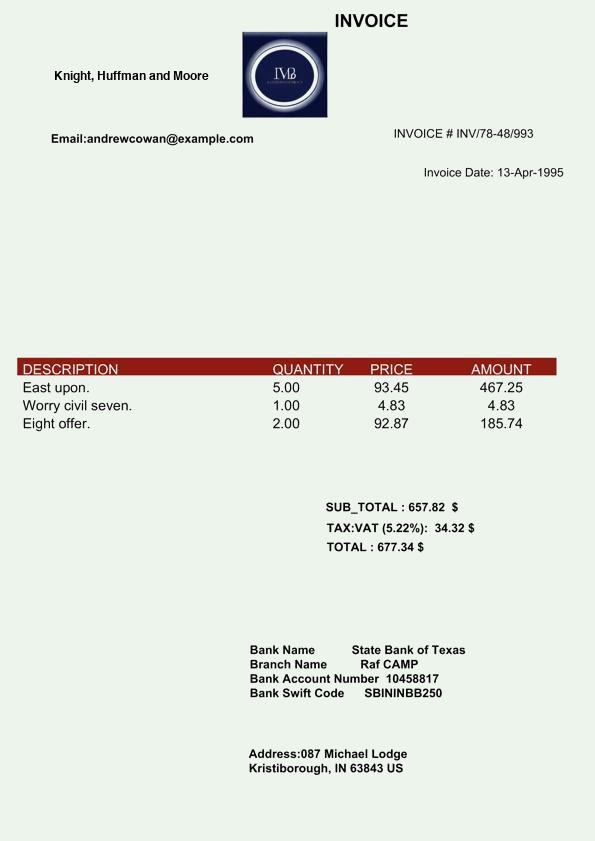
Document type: Invoice